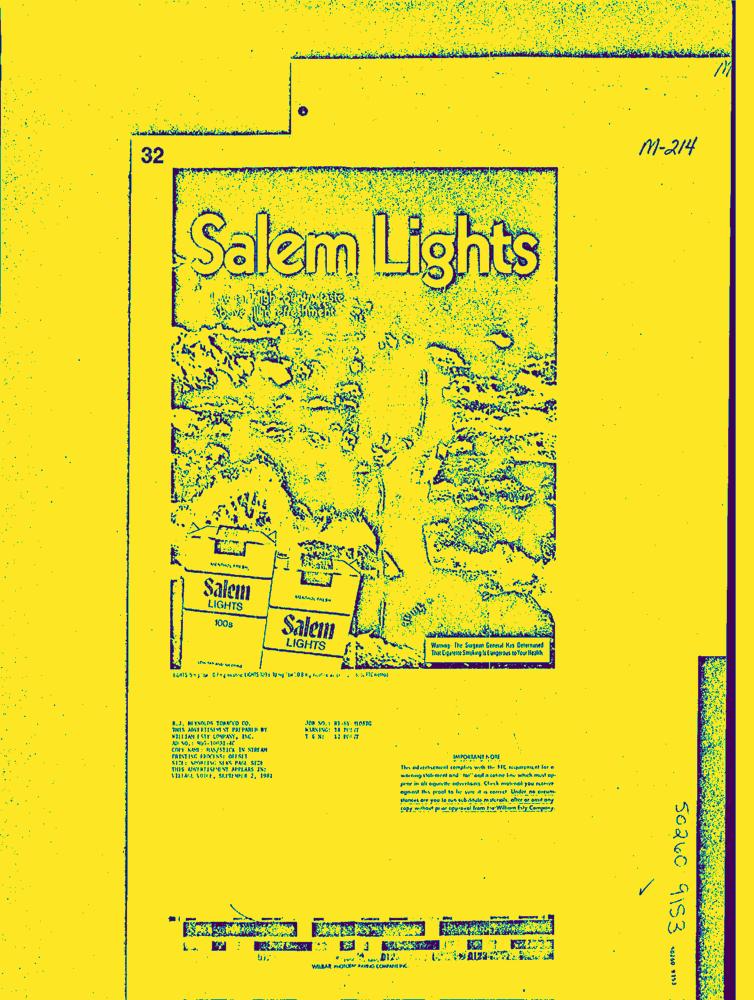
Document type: AD